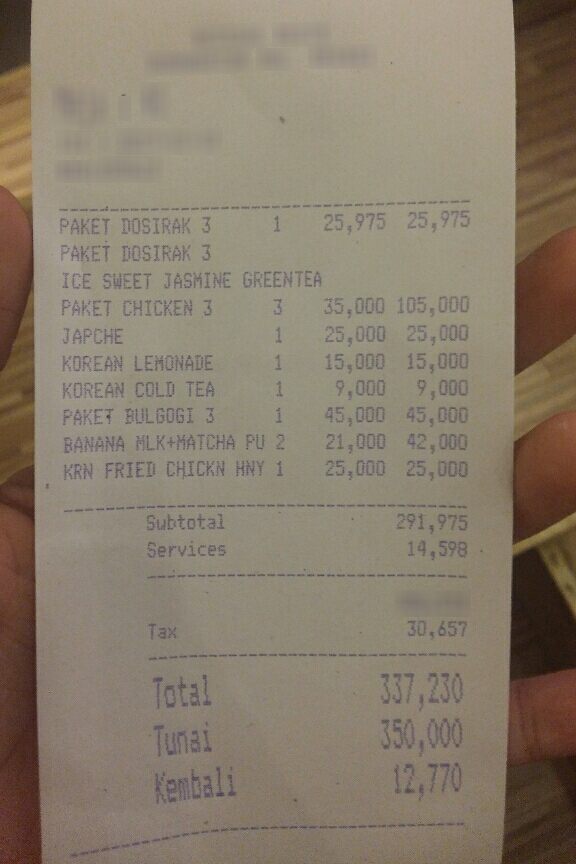
Extraction:
receipt: line_items: name: PAKET DOSIRAK 3
price: 25,975
qty: 1
name: PAKET DOSIRAK 3
name: ICE SWEET JASMINE GREENTEA
name: PAKET CHICKEN 3
price: 105,000
qty: 3
name: JAPCHE
price: 25,000
qty: 1
name: KOREAN LEMONADE
price: 15,000
qty: 1
name: KOREAN COLD TEA
price: 9,000
qty: 1
name: PAKET BULGOGI 3
price: 45,000
qty: 1
name: BANANA MLK+MATCHA PU
price: 42,000
qty: 2
name: KRN FRIED CHICKN HNY
price: 25,000
qty: 1
subtotal: 291,975
tax: 30,657
service: 14,598
total: 337,230